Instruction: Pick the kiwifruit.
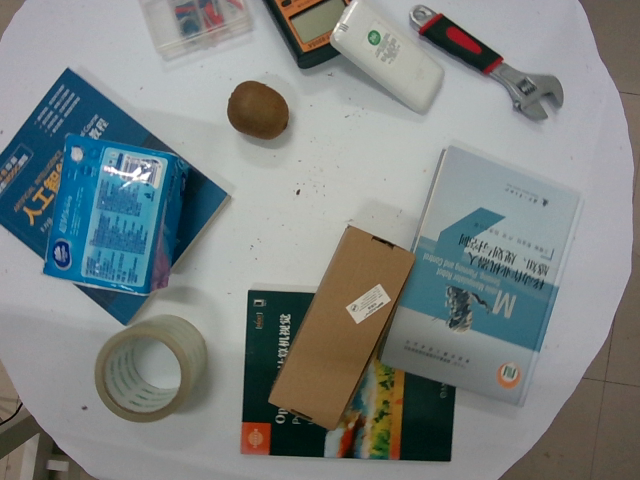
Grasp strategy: vertical